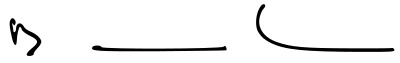
Signature of: stéphane bredin